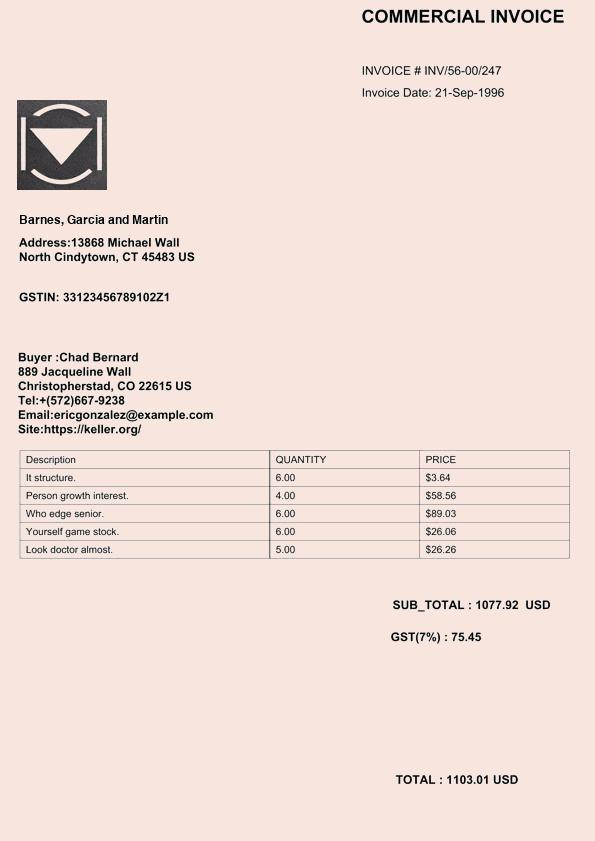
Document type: Invoice